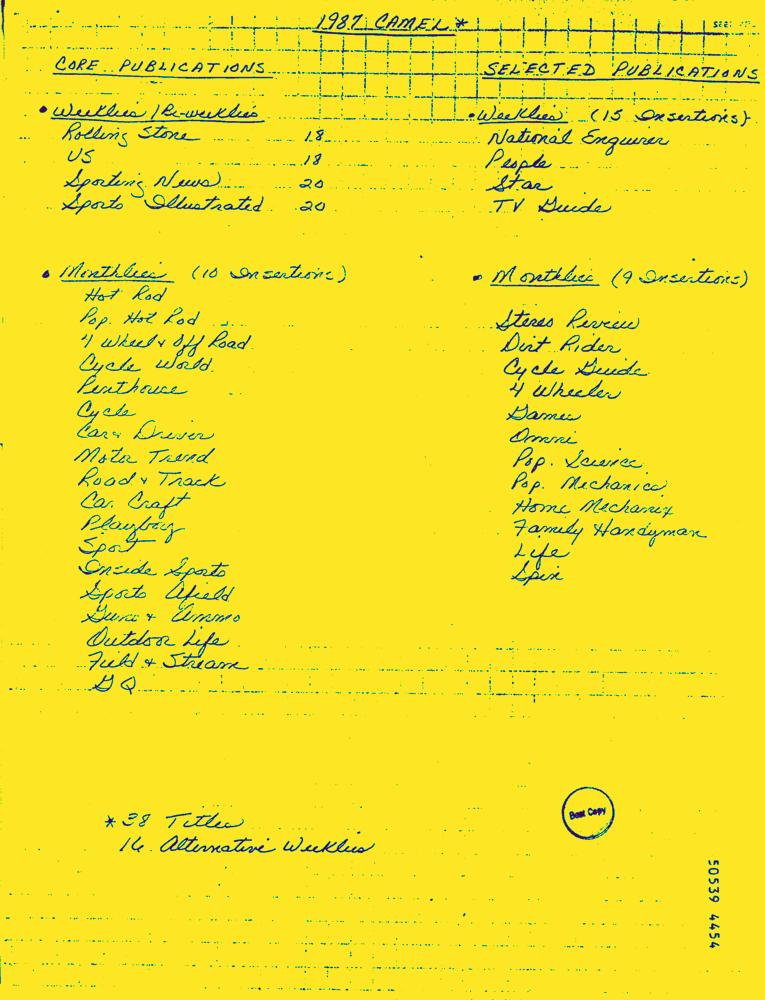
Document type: Hand-Written